Question: What is the suspected problem?
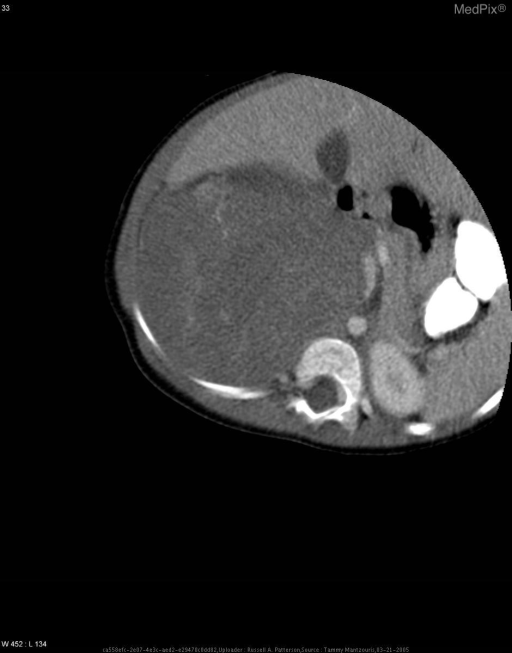
Answer: The findings suggest CT in the axial plane demonstrates a heterogeneous mass in the right kidney, with considerable mass effect. The liver and IVC are markedly compressed with no obvious invasion. Initial measurements of this mass were 15.4 cm in the craniocaudal dimension, 12.3 cm in the AP dimension, and 7.7 cm in the lateral dimension. The left kidney is normal with no evidence of masses or hydronephrosis.

Coronal and sagittal reconstruction views demonstrate a well-circumscribed mass that has most likely infiltrated the right renal capsule. Cystic regions within the mass are most notable on the sagittal view. The lateral image shows medial displacement of functioning right renal parenchyma (i.e., claw sign) with contrast excretion, and there is normal excretion from the left kidney. The right adrenal gland and right renal vein are not well visualized.

Followup CT after 5 weeks of preoperative chemotherapy shows considerable tumor shrinkage and more defined areas of margination. The tumor now measures 10.5 cm in the craniocaudal dimension, 8 cm in the AP dimension, and 5.2 cm in the lateral dimension. The right renal vein is not well visualized.

Sedated abdominal U/S demonstrates no right renal vein thrombus, although there is considerable mass effect and tortuosity of the right renal vein. The IVC is clearly visualized with no evidence of intraluminal thrombus. Flow is seen throughout the lumen.. CT in the axial plane demonstrates a heterogeneous mass in the right kidney, with considerable mass effect. The liver and IVC are markedly compressed with no obvious invasion. Initial measurements of this mass were 15.4 cm in the craniocaudal dimension, 12.3 cm in the AP dimension, and 7.7 cm in the lateral dimension. The left kidney is normal with no evidence of masses or hydronephrosis.

Coronal and sagittal reconstructed views demonstrate a well-circumscribed mass that has most likely infiltrated the right renal capsule. Cystic regions within the mass are most notable on the sagittal view. The lateral image shows medial displacement of functioning right renal parenchyma (i.e., claw sign) with contrast excretion, and there is normal excretion from the left kidney. The right adrenal gland and right renal vein are not well visualized.

CT after 5 weeks of preoperative chemotherapy shows considerable tumor shrinkage and more defined areas of margination. The tumor now measures 10.5 cm in the craniocaudal dimension, 8 cm in the AP dimension, and 5.2 cm in the lateral dimension. The right renal vein is not well visualized.

Wilms’ tumor, Stage I (Stage III at biopsy). The patient might have a history of This 2.5-year-old girl presented to her pediatrician in Italy after her parents noted a prominence in the right abdomen after bathing her in March 2004. The child had consistently been at the fifth percentile for growth up to that point. An ultrasound in Italy revealed a 7 x 8cm abdominal mass, and she was immediately air-evac’d to WRAMC for further evaluation and treatment..